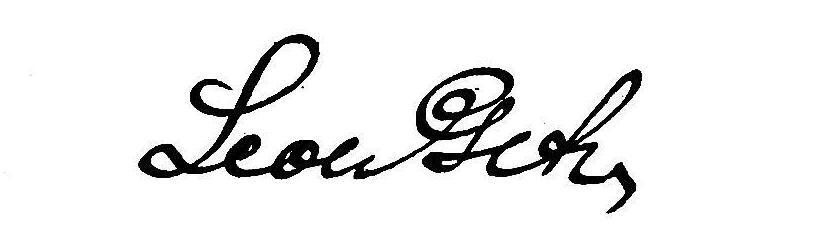
Signature of: leon getz